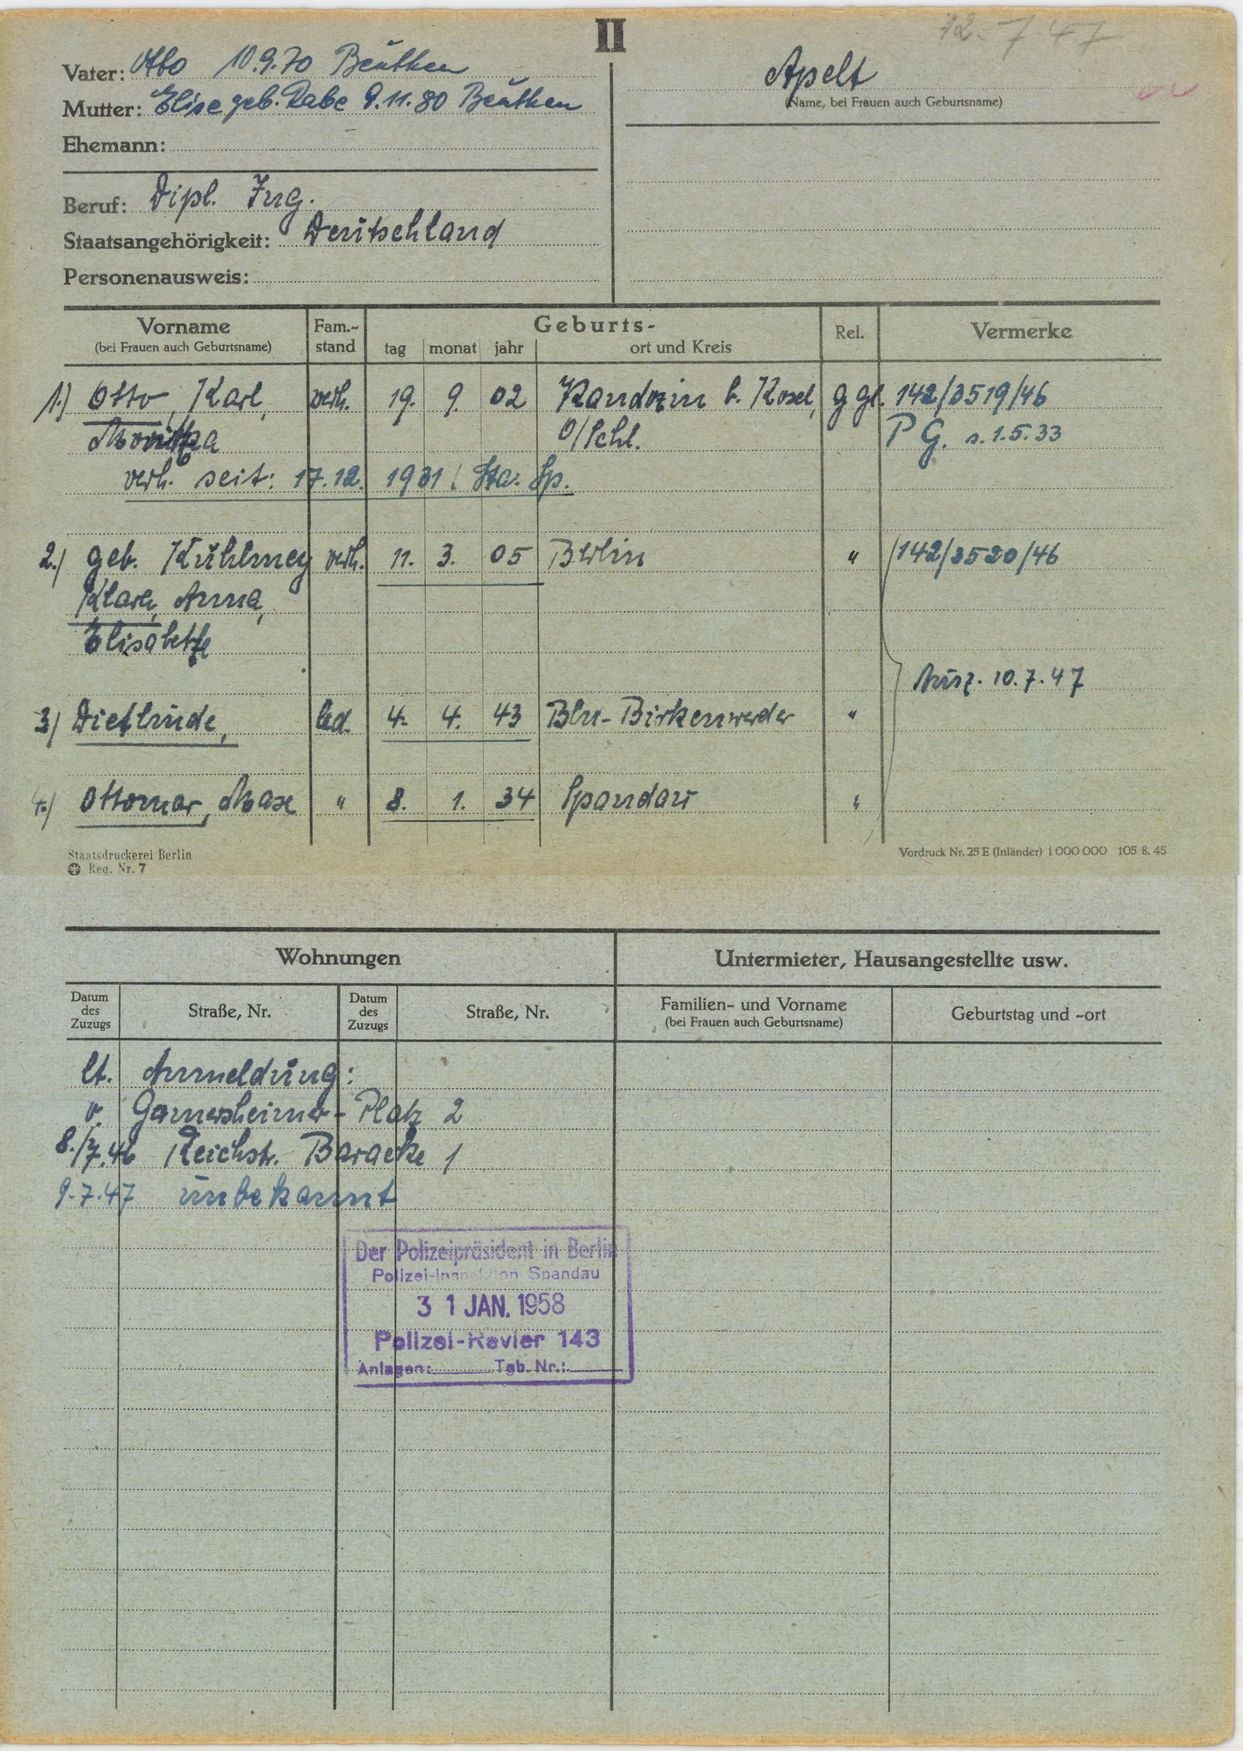
Apelt